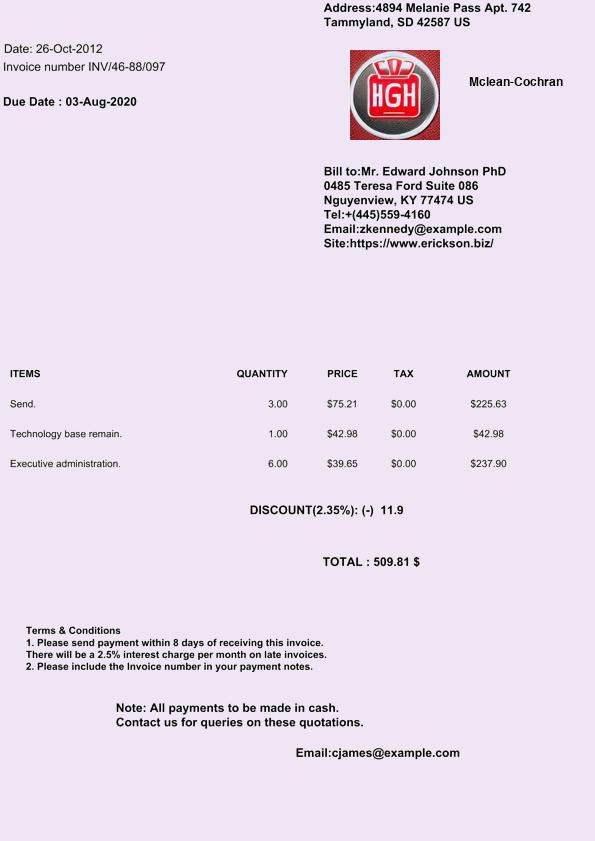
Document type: Invoice